Question: What is the main concern?
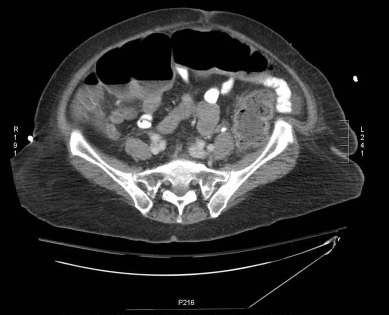
Answer: The findings suggest Supine Abdominal Film:  There is a large amount of air and stool seen throughout the colon.  The colon is diffusely dilated.  The cecum is dilated to 11.5cm.  The transverse colon is dilated to 9.5cm.  There is air seen to the level of the rectum.

CT, Abdomen/Pelvis with Intravenous and Enteric Contrast:  There is diffuse dilation of the colon with air and fluid levels present. There is diffuse wall thickening and enhancement in the rectosigmoid colon. The descending, transverse, and ascending colon are dilated to as much as 8.5cm.  The colonic wall enhances, but is not abnormally thickened.  There is contrast within the small bowel.  A small amount of air is seen within the small bowel and terminal ileum.  There is no evidence of perforation or extraluminal process.. There is diffuse dilation of the colon with air and fluid levels present. There is diffuse wall thickening and enhancement in the rectosigmoid colon. The descending, transverse, and ascending colon are dilated to as much as 8.5cm.  These features are consistent with a diagnosis of toxic megacolon.. The patient might have a history of This 83 year-old African-American female with a past medical history of hypothyroidism, hypertension, and type II diabetes mellitus presented to the emergency room with one week of constipation.  The patient had fallen 2 weeks prior to this presentation and by her report had been placed on acetaminophen/oxycodone for pain in her right knee.  Shortly thereafter, the frequency of her stools decreased.  At presentation, the patient had not passed stool in 5 days.    Of note, the patient was admitted about one month prior for hyponatremia that was complicated by Clostridium difficile colitis.  The patient was still receiving oral vancomycin for treatment.  On arrival, she denied any abdominal pain, nausea or vomiting, recent diarrhea, abdominal distension, dark or bloody stools, or bright red blood per rectum.
     Evaluation by the emergency physician noted a heart rate >150 beats per minute.  An electrocardiogram showed new onset atrial fibrillation with rapid ventricular response.  The patient was admitted to the cardiac care unit for further evaluation of the new dysrhythmia.  An acute abdominal series was obtained on admission for evaluation of constipation.
     Over the first night of admission, the dysrhythmia spontaneously converted to sinus tachycardia.  The patient had two large solid bowel movements, but then developed severe diffuse abdominal pain and distension with altered mental status by morning.  A surgical consult and further imaging were obtained..